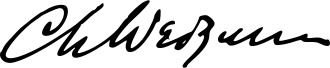
Signature of: chaim weizmann